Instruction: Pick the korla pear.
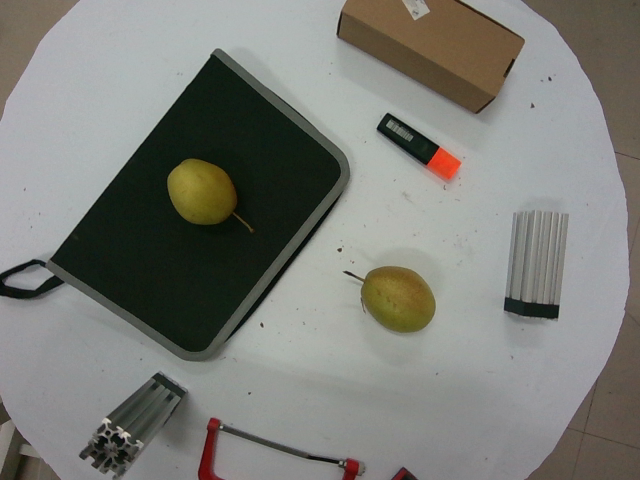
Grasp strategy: vertical